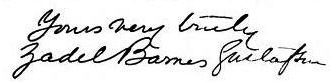
Signature of: zadel barnes gustafson